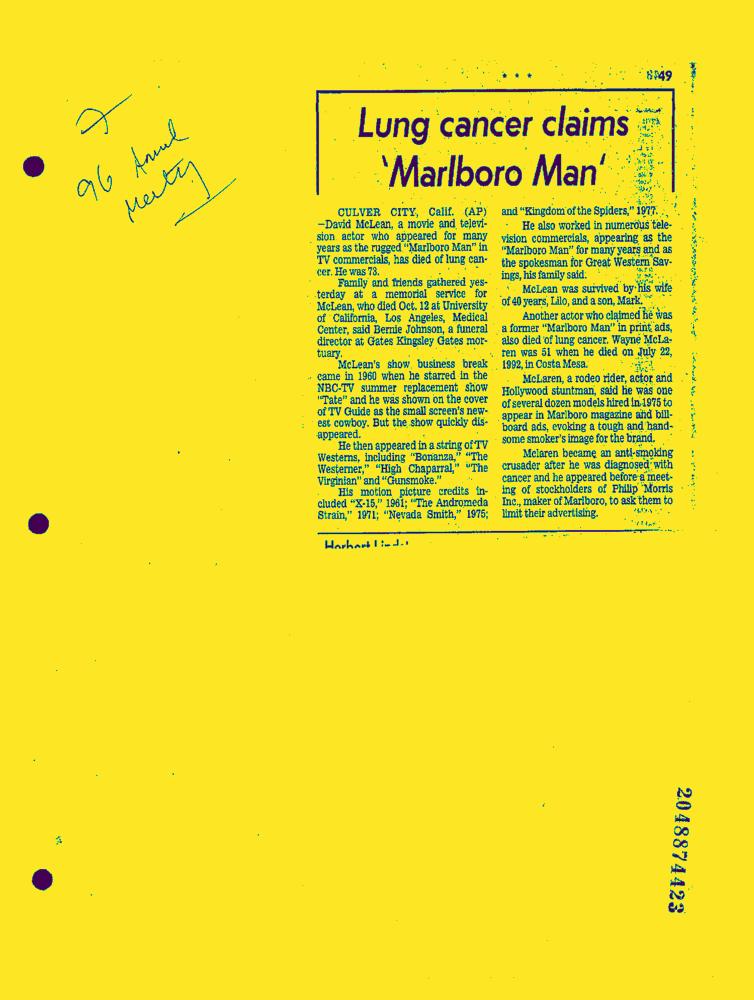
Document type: News-Article